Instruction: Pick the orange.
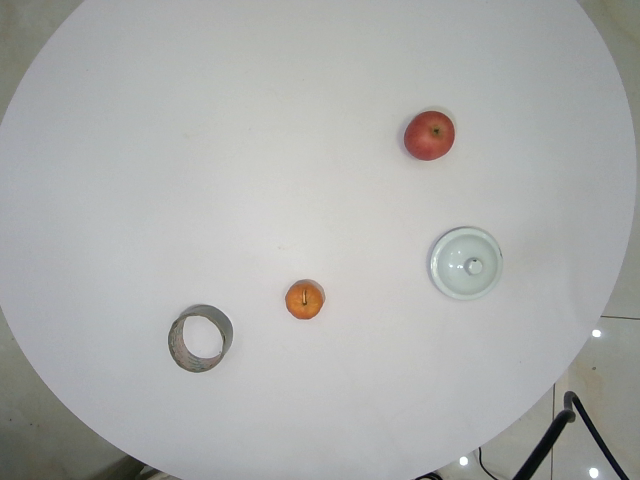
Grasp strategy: vertical